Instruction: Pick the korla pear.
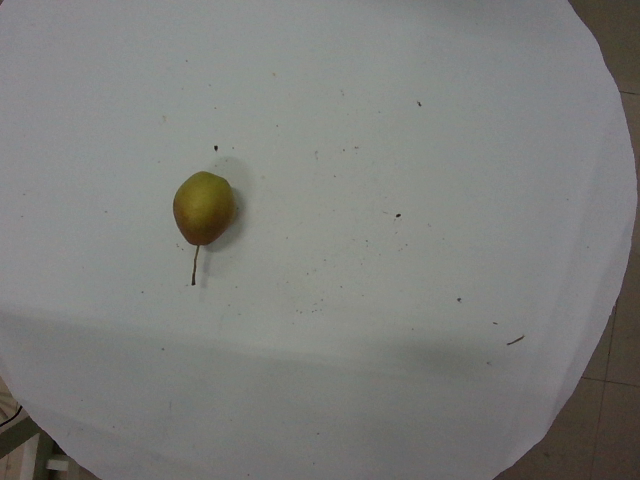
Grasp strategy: vertical